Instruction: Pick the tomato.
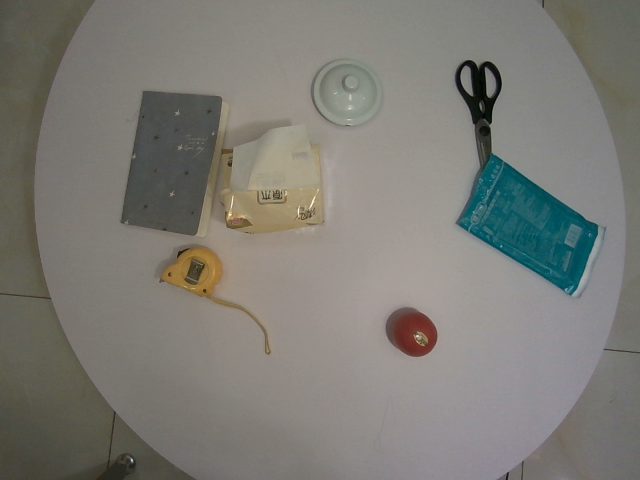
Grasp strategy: vertical